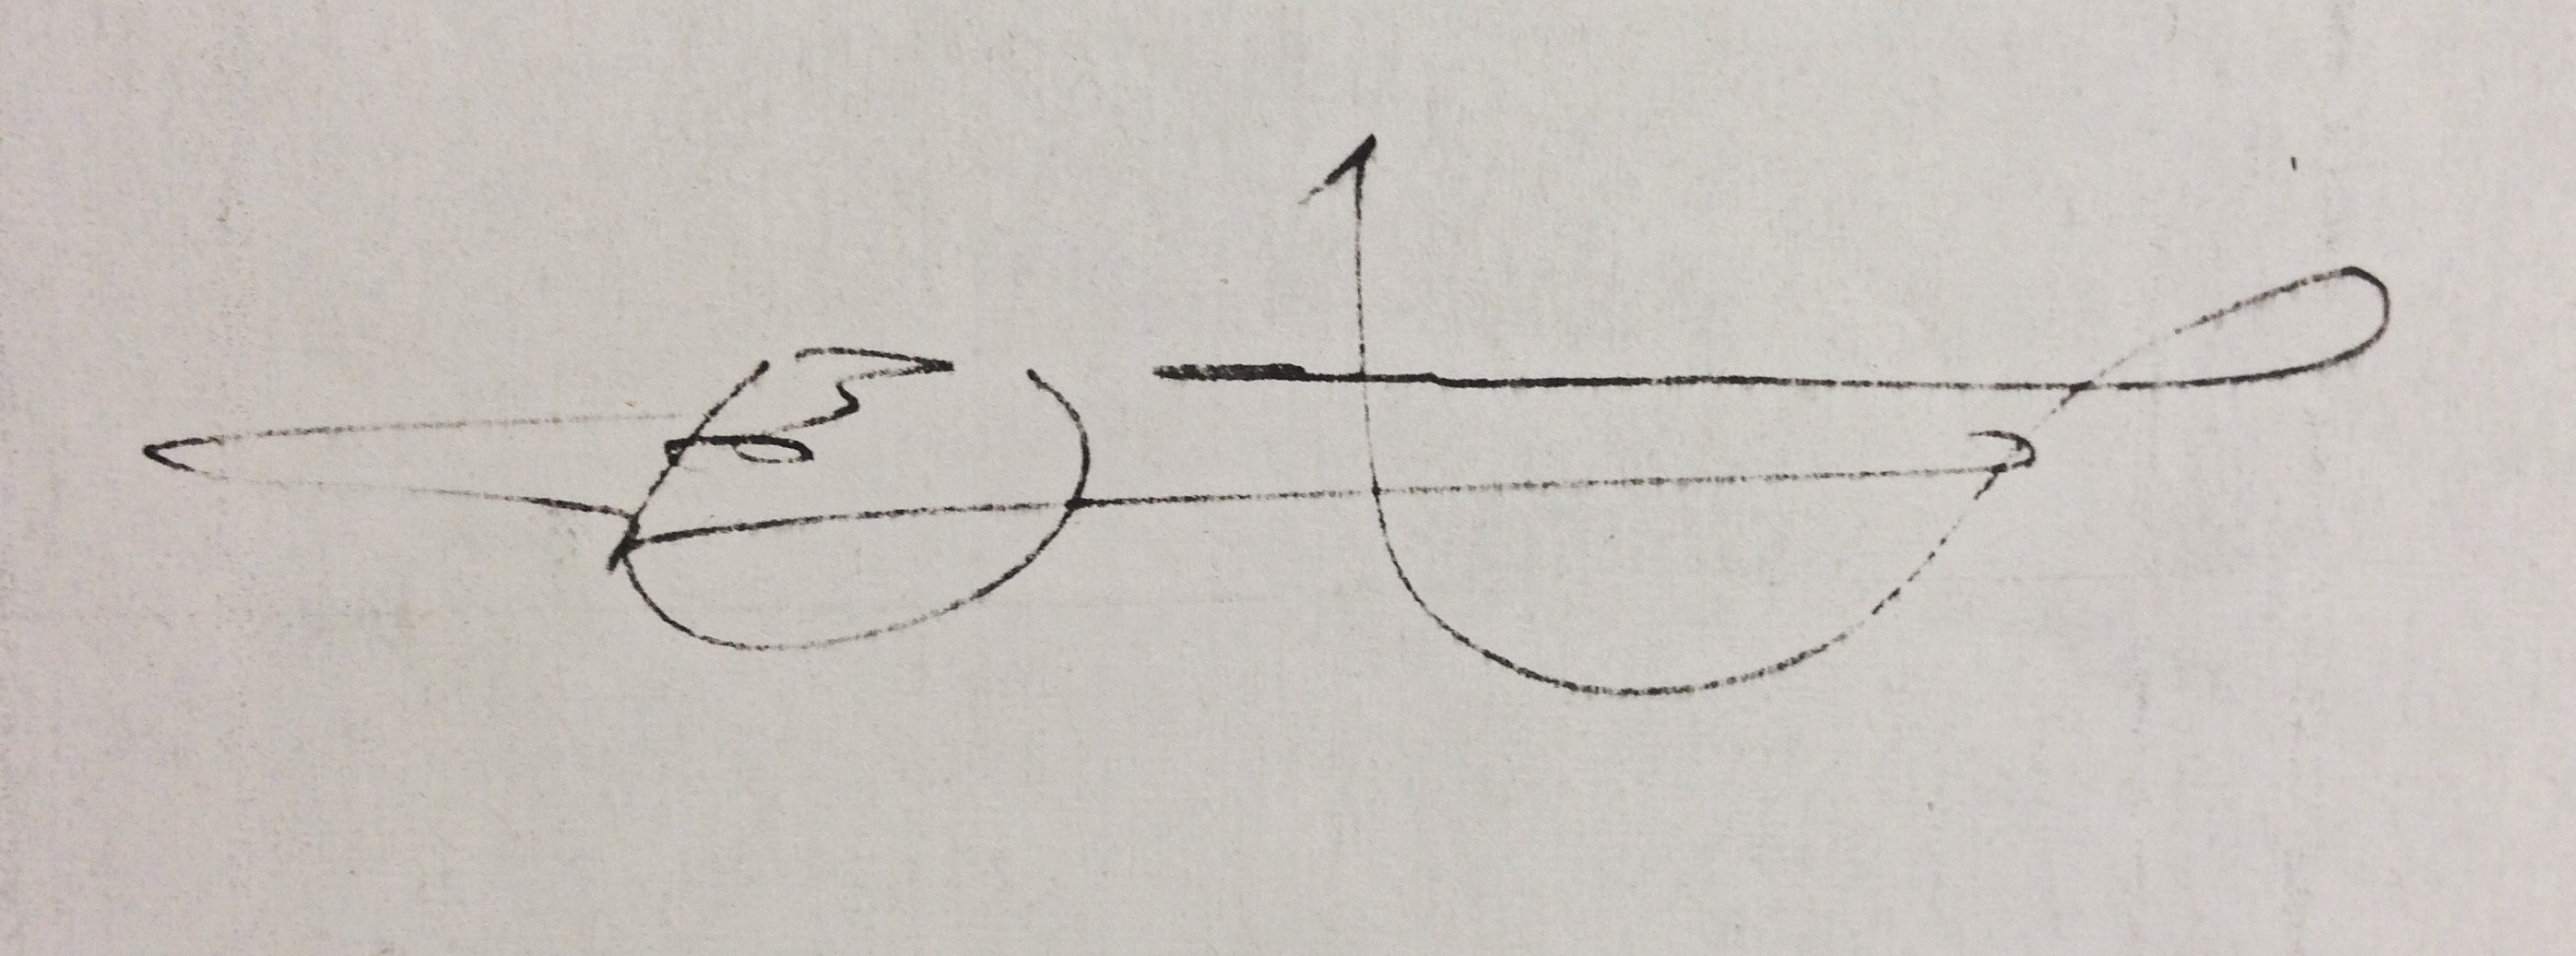
Signature of: mario báncora